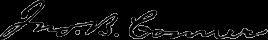
Signature of: john byrd conner